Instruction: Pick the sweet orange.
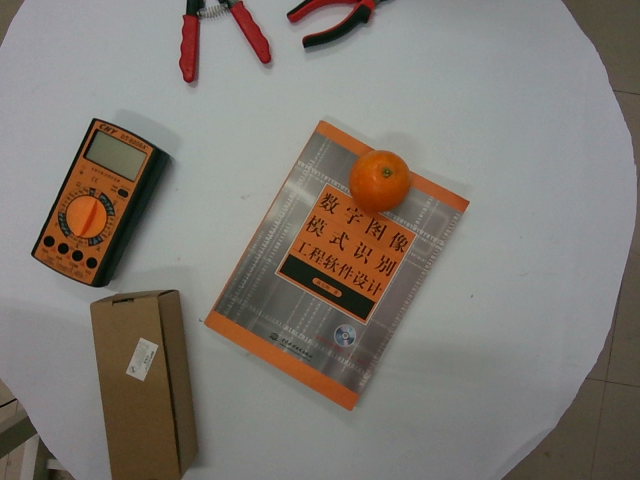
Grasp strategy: vertical